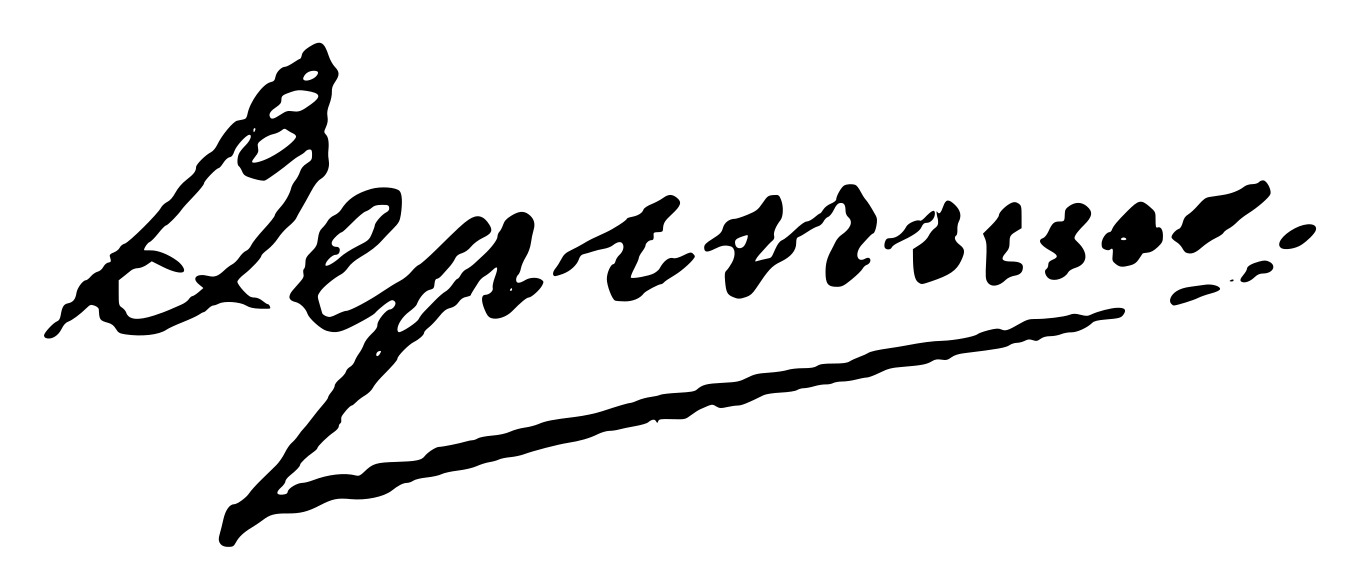
Signature of: ivan karadzhov